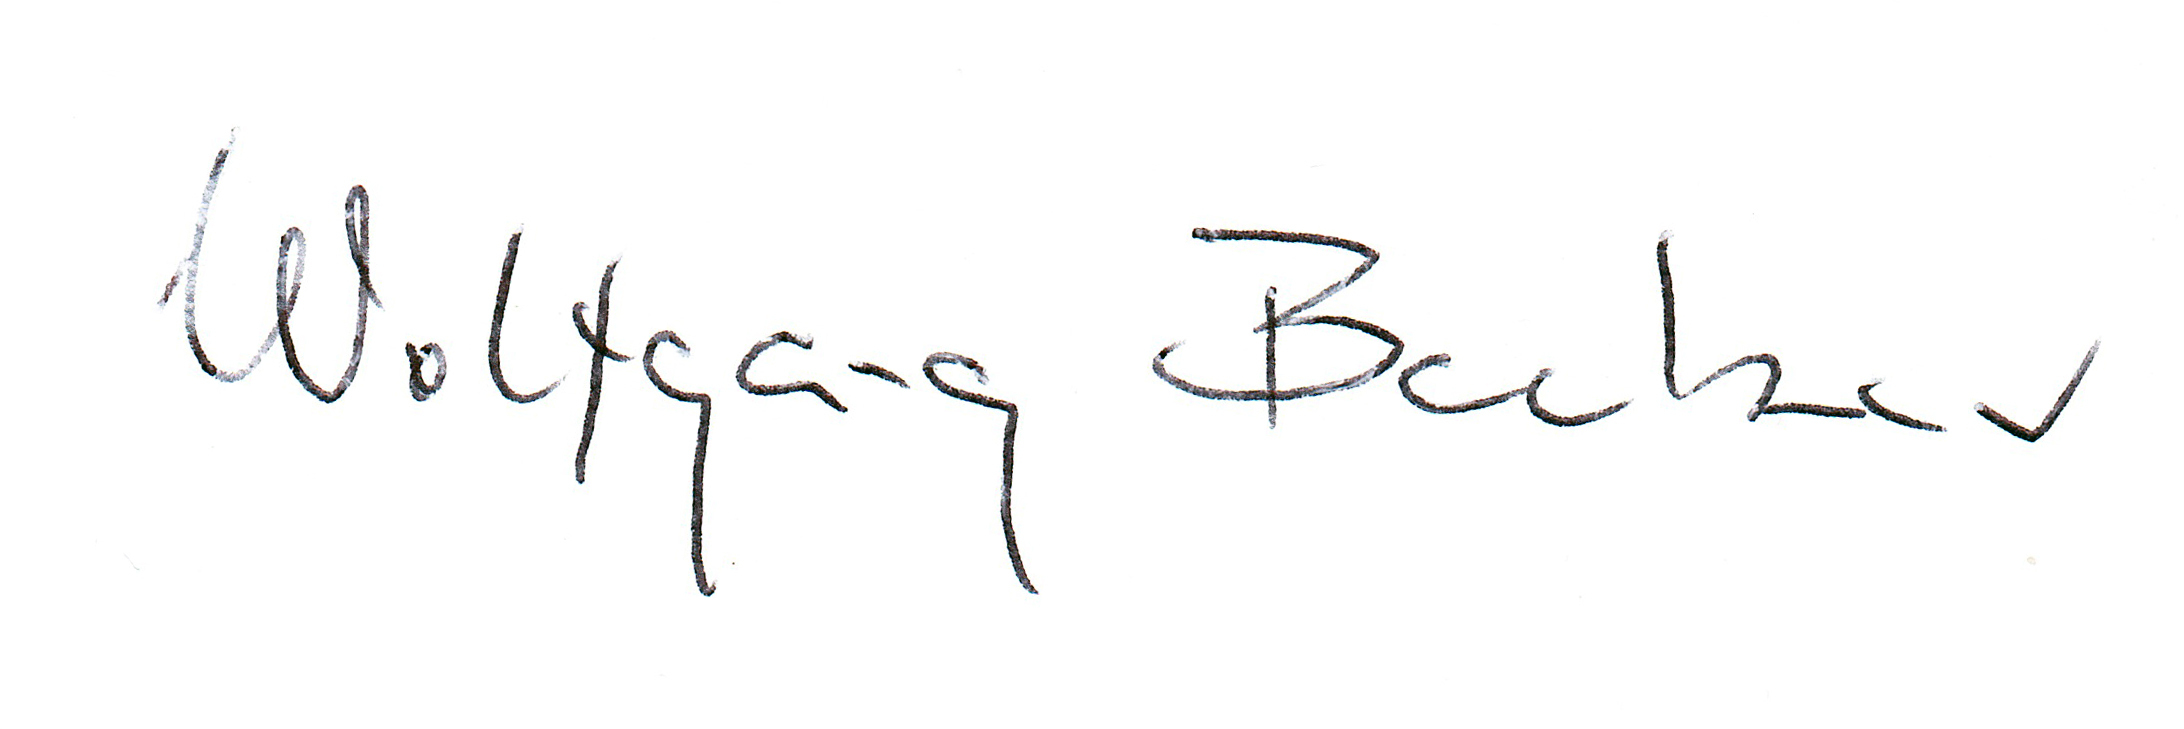
Signature of: wolfgang becker